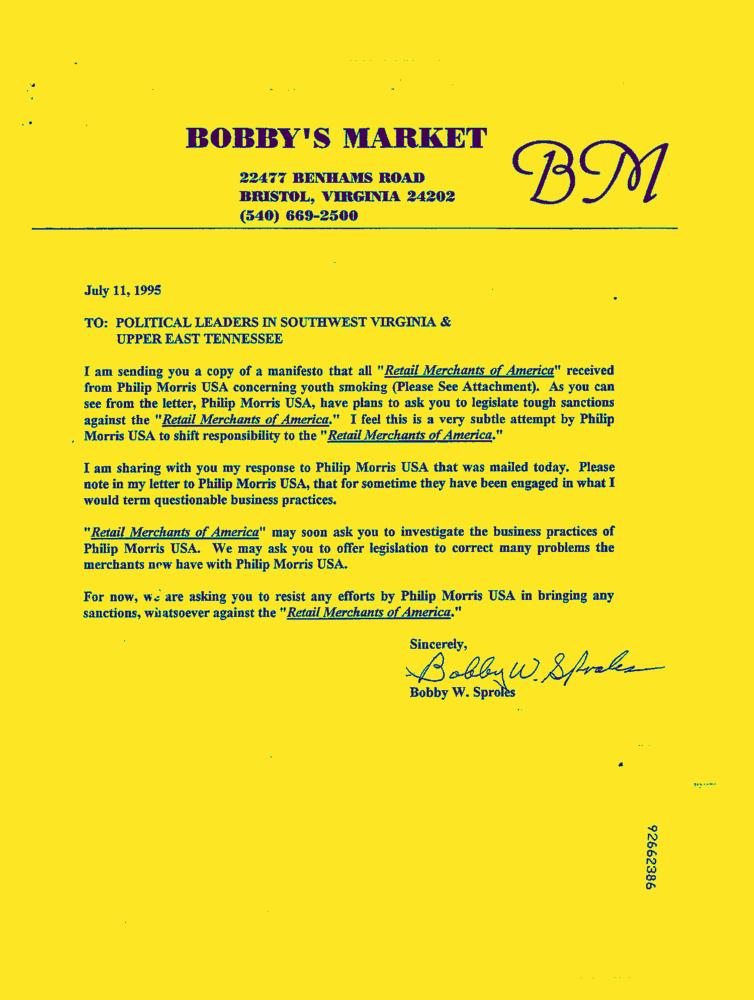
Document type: Letter-Doc